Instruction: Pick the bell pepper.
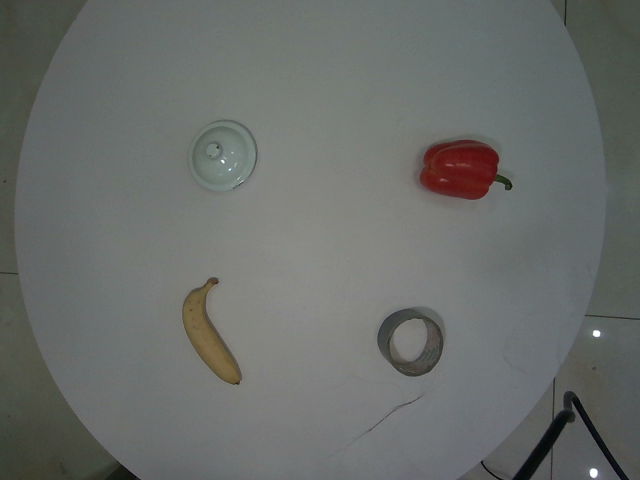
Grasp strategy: vertical